Patient: Male, age 56
A 56-year-old, healthy man who was a current smoker required emergency admission at Asakura Medical Hospital with chief complaints of a fever, cough, sputum, and dyspnea for 10 days. He had no history of medications or circumstances indicative of inhaled hyphal exposure before the onset of respiratory symptoms. His respiratory rate was 30 beats per min, and his oxygen saturation was 92% (87% at room air) with 4 L/min of nasal oxygen therapy. His blood test showed values almost within the normal range: neutrophil count (4,940x103 cells/mL), fasting glucose (10.8 mg/L), and hemoglobin A1c (6.2% of the value recommended by the National Glycohemoglobin Standardization Program). The 1-3-beta-D glucan level in blood was 488 pg/mL (cut-off value, 20 pg/mL). The serum galactomannan antigen level for Aspergillus, assessed by an enzyme-linked immunosorbent assay, was 3.8 according to the cut-off index. A complement fixation test (BML, Tokyo, Japan) indicated a less than four-fold increased level of anti-Aspergillus antibodies (negative results). Serum human immunodeficiency virus (HIV)-1 and HIV-2 antibodies and HIVp24 antigen were not detected by a chemiluminescent enzyme immunoassay (BML). Chest computed tomography (CT) revealed multiple regions of bronchial wall thickening with peribronchial infiltrations before treatment (Fig. 1). No evidence of rhinosinusitis was found on facial CT. Fiberoptic bronchoscopy showed multiple areas of ulceration and swelling, with geographical, moss-like white coats on the tracheobronchial mucosa (Fig. 2A).
Treatment with a combination of empirical intravenous anti-fungal agents [250 mg twice daily (total 500 mg/body/day) of voriconazole and 150 mg twice daily (total 300 mg/boy/day) of micafungin] was initiated after confirming the presence of fungal hyphae in bronchial lavage samples (eighth day of hospitalization). Evidence of bacterial and mycobacterial infections in the sputum, bronchial lavage, and blood and tests for urinary antigens of Legionella and pneumococcus were negative; nevertheless, intravenous administration of 500 mg thrice daily (total 1,500 mg/body/day) of doripenem and 200 mg twice daily (total 400 mg/body/day) of minocycline was added to the treatment regimen for suspected mixed typical and/or atypical pneumonia with fungal infections from day 1 to 10 after hospitalization. Pneumocystis jirovecii DNA was not detected in the bronchial lavage samples by a polymerase chain reaction assay.
Transbronchial lung biopsies (TBLBs) of the right B1, B3, B5, and B8 lung segments were performed. Each TBLB specimen stained with hematoxylin and eosin showed similar findings of the presence of extensive fungal hyphae, although the presence of hyphal invasion into the lung parenchyma and surrounding blood vessels could not be verified (Fig. 2B). Grocott staining revealed multiple septate hyphae, branched at acute angles, and the hyphae were grouped in typical Aspergillus conidial heads (Fig. 2C). Chest CT 14 days after treatment initiation revealed cylindrical bronchiectatic changes with peribronchial infiltration (Fig. 3). The patient died on the 29th day of hospitalization due to multiple organ failure with disseminated intravascular coagulation despite being transferred from the intensive-care unit to the high-care unit of Kurume University Hospital (16th day of hospitalization). Aspergillus fumigatus was repeatedly isolated from the bronchial washings and sputum, and the minimum inhibitory concentration (MIC) for micafungin and voriconazole, calculated based on the isolated strains by the modified broth dilution method (BML), were found to be <=0.015 and 0.25 mug/mL, respectively.
Keywords: fulminant, healthy individual, tracheobronchial aspergillosis
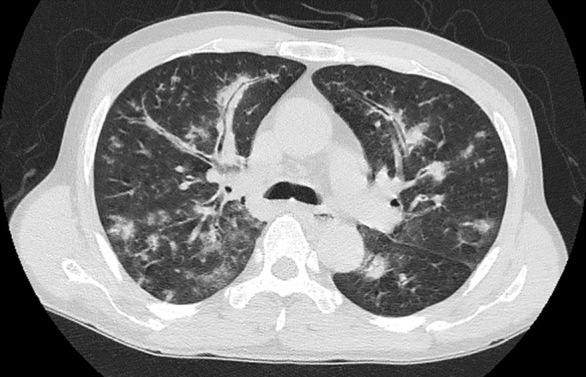
Image caption: Chest CT findings before treatment. lower lobe. revealed bronchial wall thickening with para-bronchi infiltration in almost all large bronchi. CT: computed tomography.